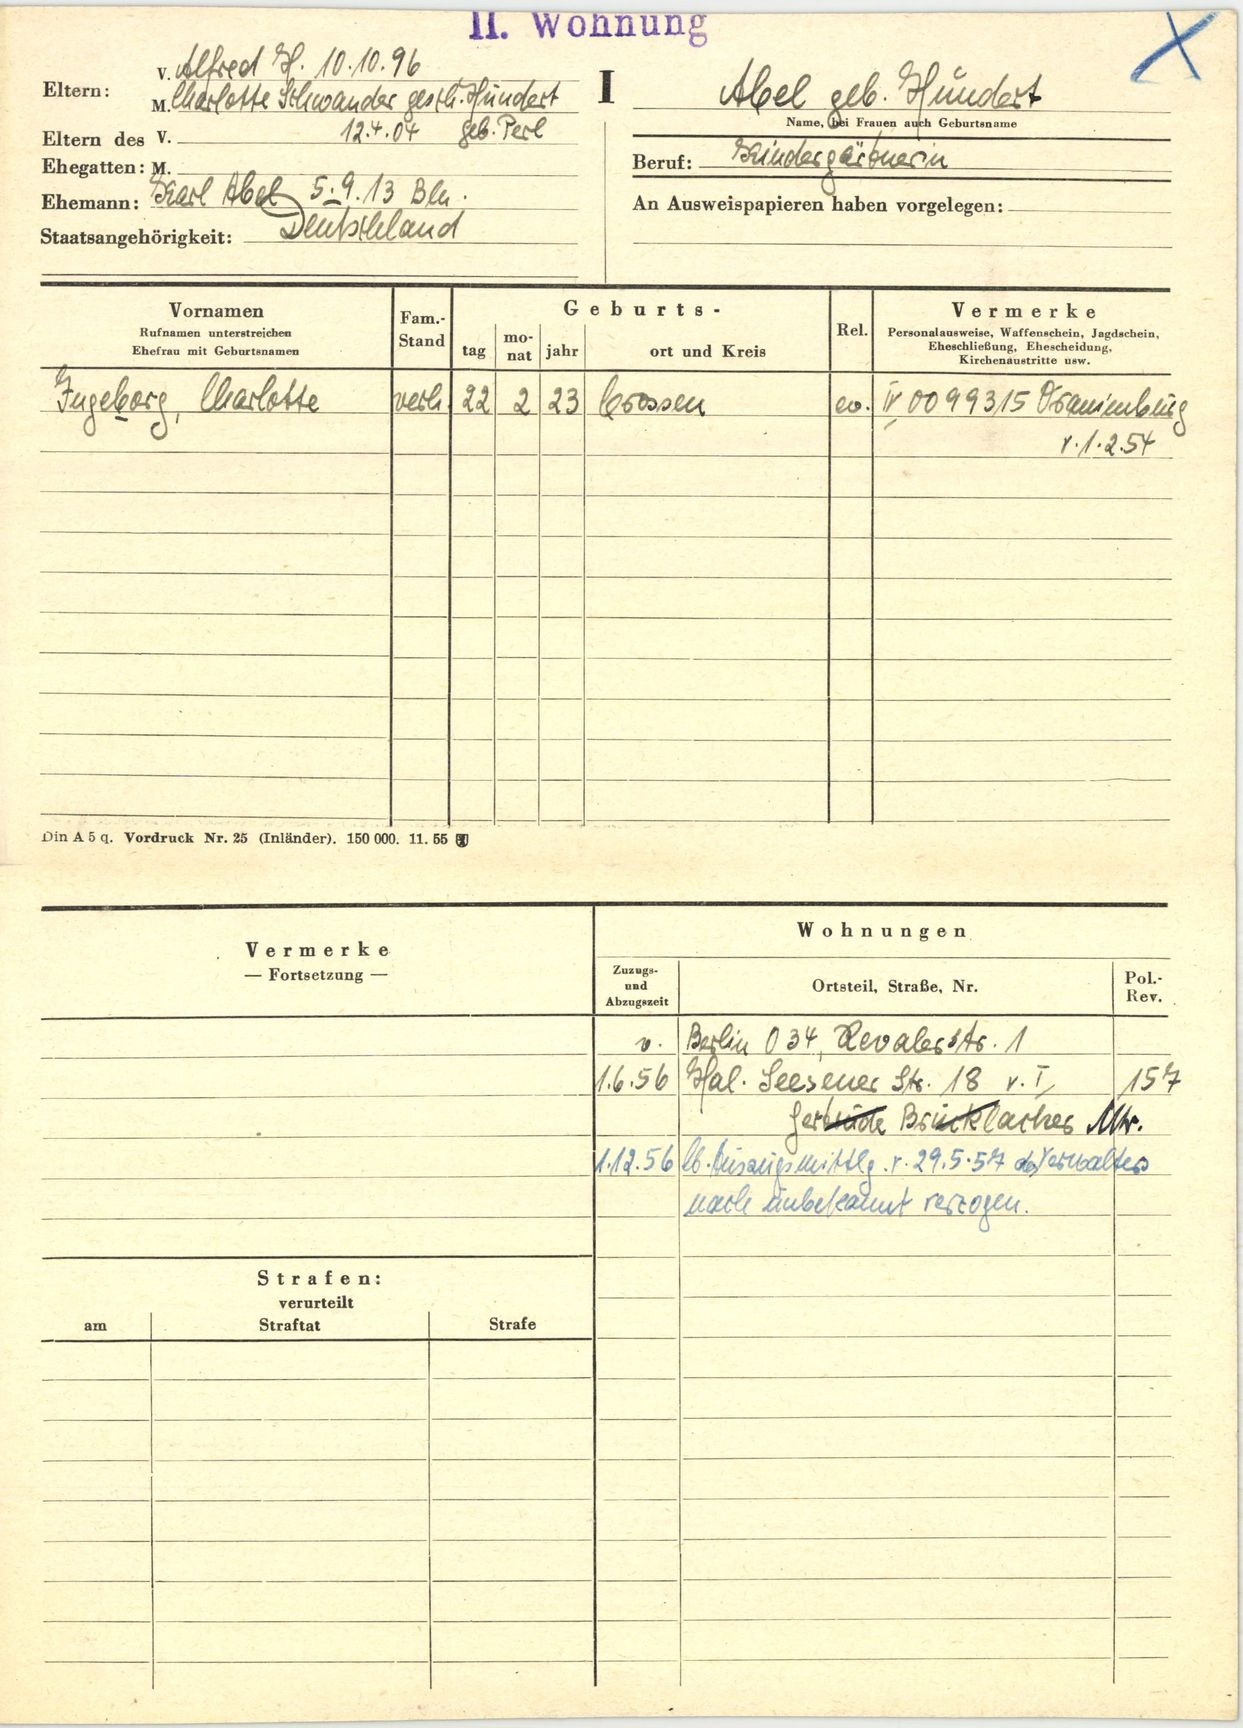
Abel geb. Hundert